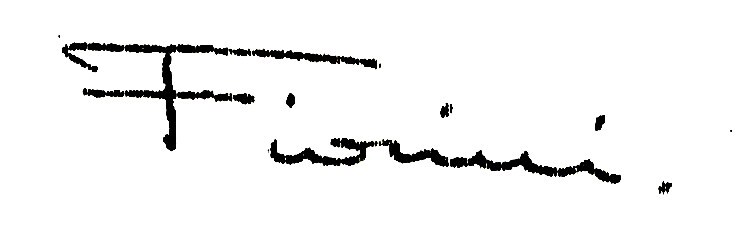
Signature of: marcel fiorini